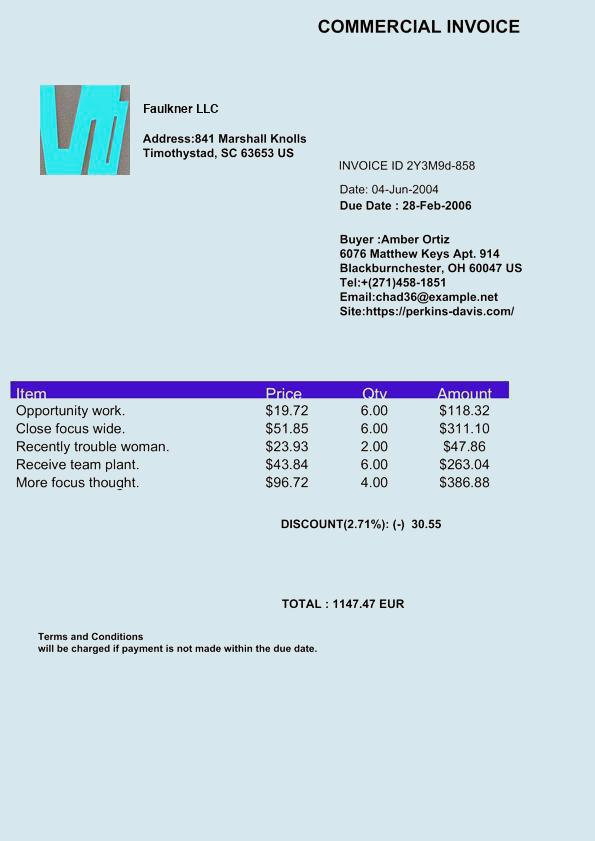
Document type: Invoice